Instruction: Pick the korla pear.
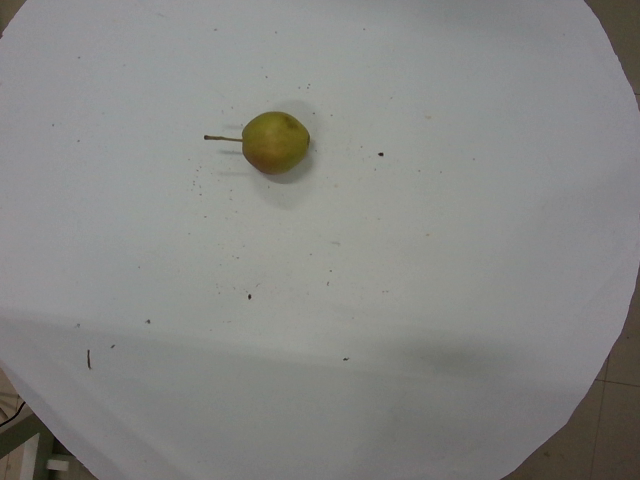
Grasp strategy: vertical